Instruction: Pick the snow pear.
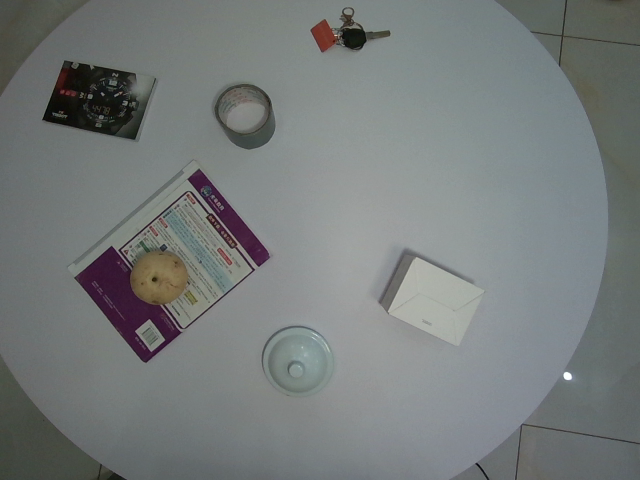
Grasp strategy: vertical